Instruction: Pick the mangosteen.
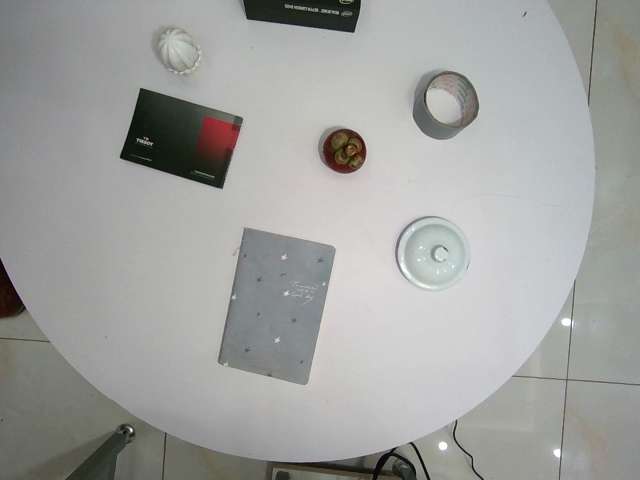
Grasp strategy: vertical